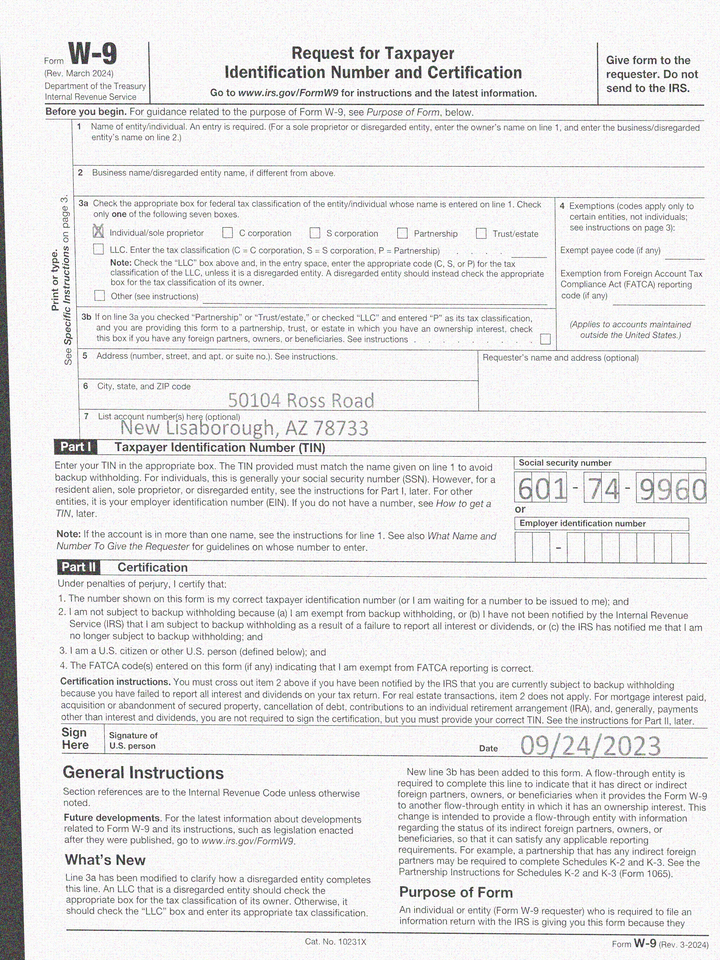
adr1: 50104 Ross Road
adr2: New Lisaborough, AZ 78733
cbx: yes
ssn: 601749960
sdt: 09/24/2023